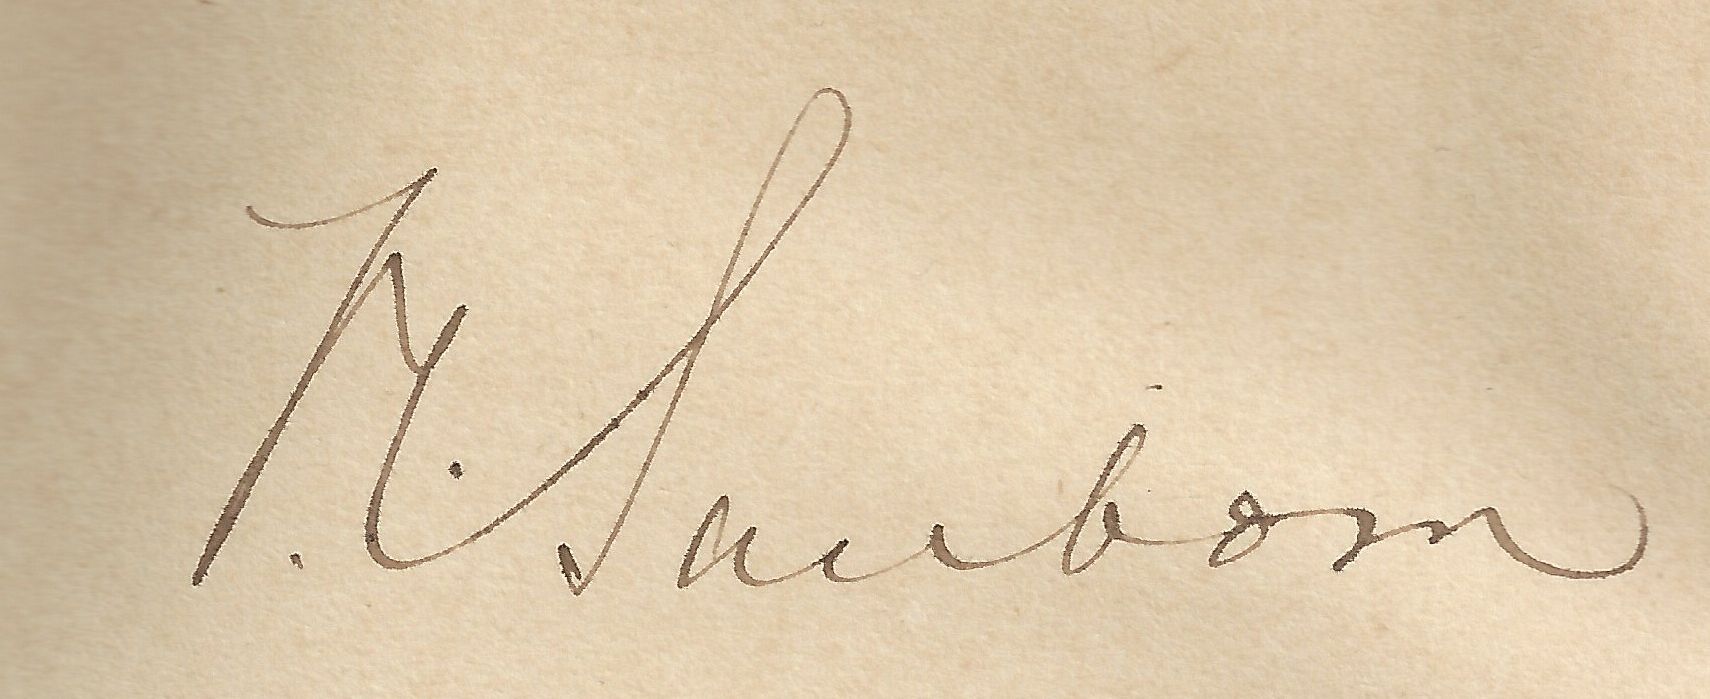
Signature of: victor channing sanborn